Question: Describe the condition in detail:
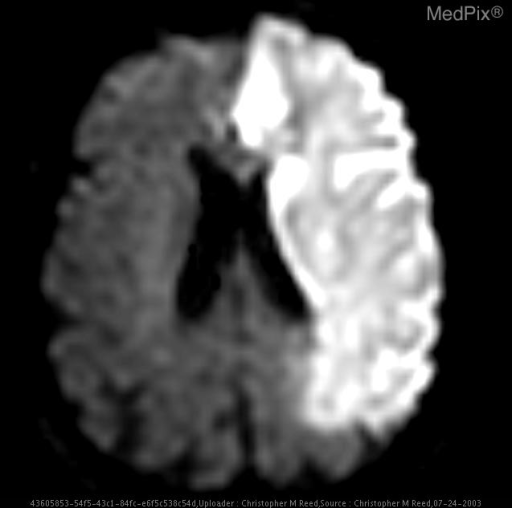
Answer: The disease is discussed as: The term "stroke" encompasses a wide array of pathological causes of cerebral ischemia. The clinical manifestations which lead to the diagnosis of "stroke" may be a result of cerebral infarction, primary intracranial hemorrhage, subarachnoid hemorrhage, or venous occlusion. Of these, cerebral infarction is found to account for patient symptoms 80% of the time. More specifically large vessel infarcts (ICA, MCA, and PCA) account for up to 50% of all clinical strokes.

NECT of the Head is frequently used as an initial study in patients presenting with stroke symptoms because of its relative speed and efficiency in stratifying patients into "bleed" and "infarct" groups for treatment purposes. While NECT may be fairly effective at ruling out hemorrhage, ruling in infarction in the acute setting is more problematic. Up to 60% of NECT scans will be completely negative within the first few hours of a cerebral infarction. Even when NECT findings are found in the first 24 hrs, they can be quite subtle.

Somewhere between 6 to 24 hours after an acute infarct NECT may begin to reveal the "dense MCA sign," the "insular ribbon sign," and early cerebral hypodensities with associated sulcal effacement indicating evolving edema. The dense MCA sign is seen as hyperattenuation of the MCA in usually at the base of the brain on the affected side (the MCA is responsible for up to 40-50% of acute cerebral stokes). The insular ribbon sign is seen as loss of the normally distinct gray-white matter differentiation in the insular cortex along the sylvian fissure.

In cases where the NECT is non-specific or negative in the setting of clinical stroke, MRI has proven to be particularly helpful. Specific MRI sequences reveal acute infraction immediately following an event. The sensitivity is therefore far greater than NECT in the first few minutes to hours. Early MR findings include the loss of normal flow voids in occluded vessels, signal abnormalities consistent with edema in the affected regions, and most notably diffusion abnormalities seen on diffusion weighted images (DWI). In an acute stroke, hyperintensity on the DWI will correspond to hypointensity on the ADC maps. Further explanation of the physics behind these imaging sequences is beyond the scope of this discussion but can be easily found in any comprehensive Neuroradiology or MRI Physics text.

In this case, you should notice that the initial NECT of the Head demonstrates some early findings concerning for left sided ACA and MCA infarction. The follow up MRI with DWI, ADC, and MRA sequences reveal much more dramatically the extent and severity of this patient's condition.